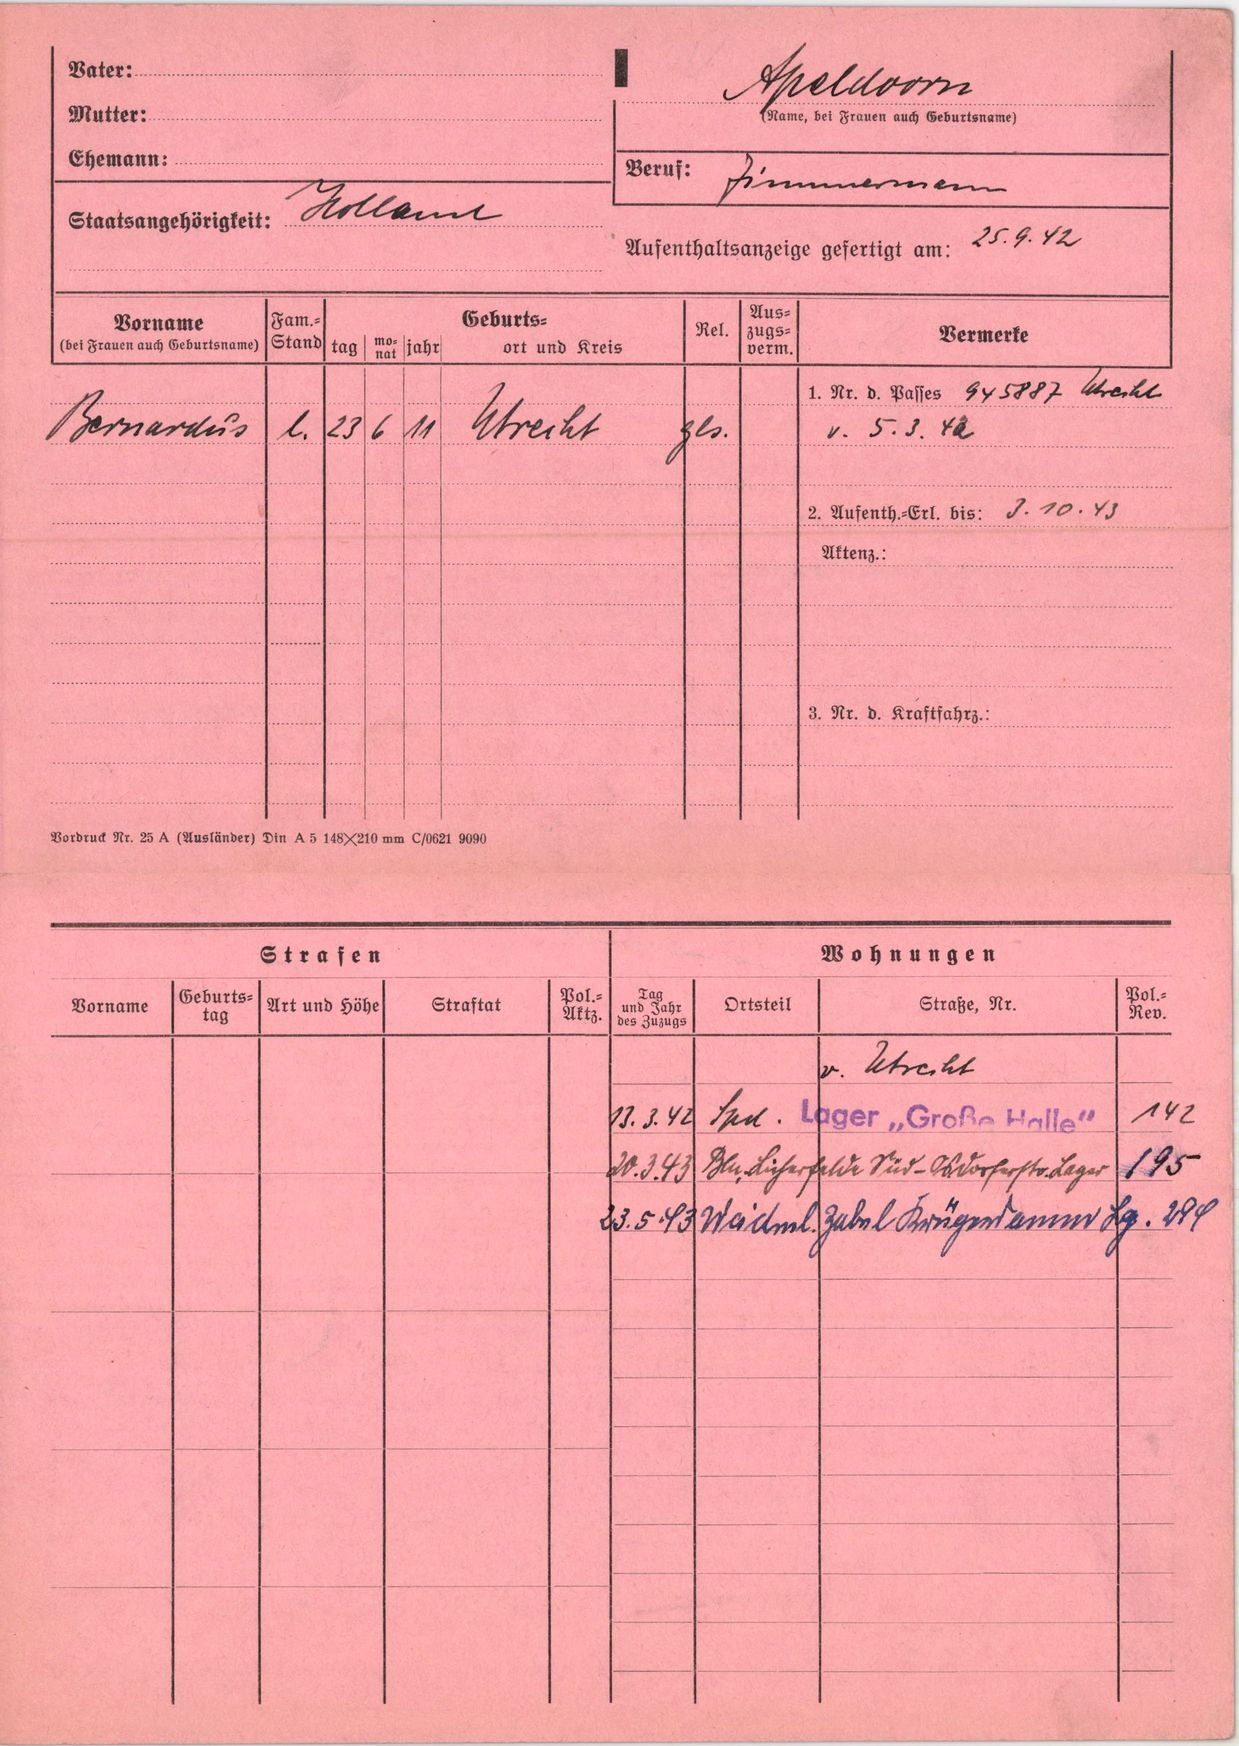
Apeldoorn